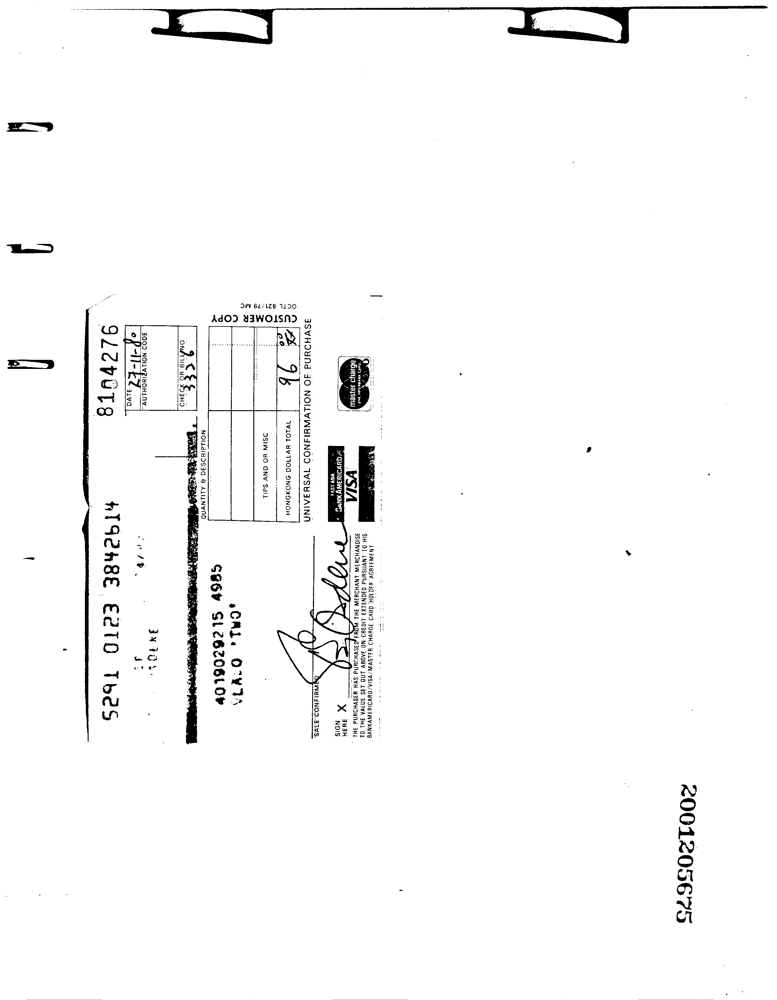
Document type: Invoice